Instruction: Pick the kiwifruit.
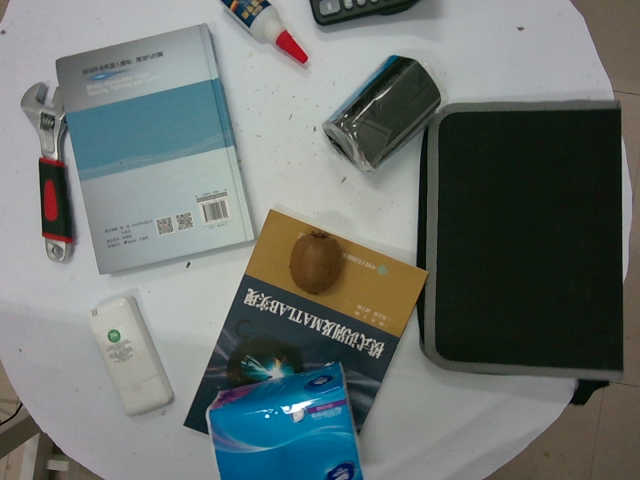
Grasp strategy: vertical